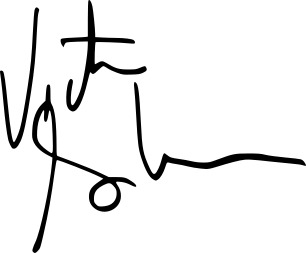
Signature of: victor garber